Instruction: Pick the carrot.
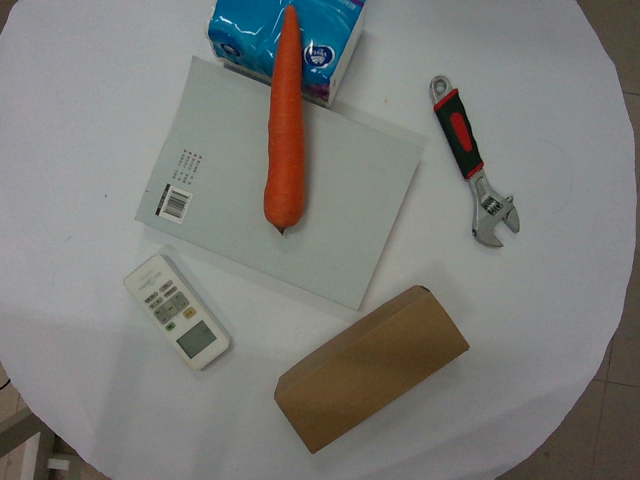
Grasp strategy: vertical